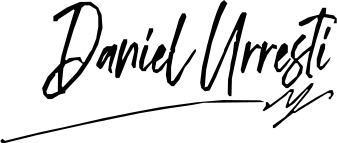
Signature of: daniel urresti